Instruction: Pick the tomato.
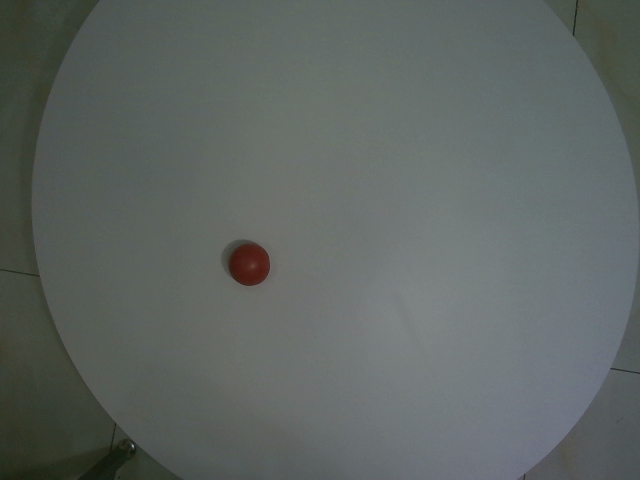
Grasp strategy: vertical